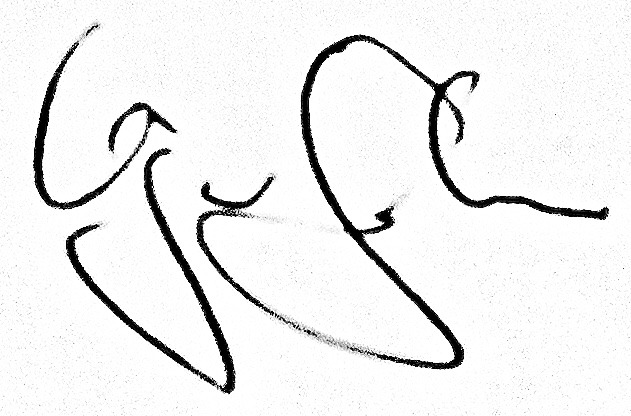
Signature of: uğur şahin